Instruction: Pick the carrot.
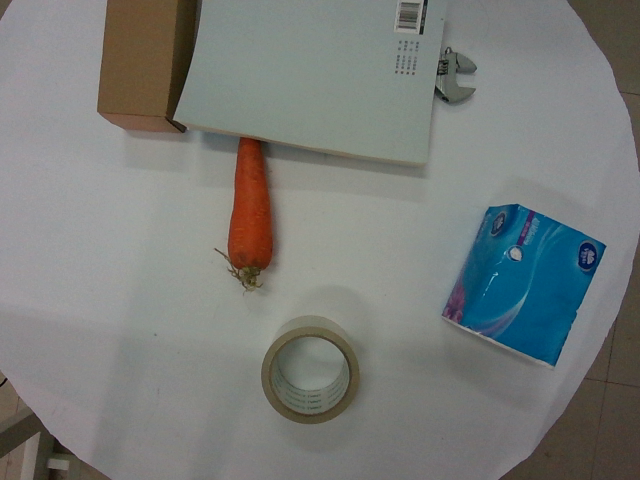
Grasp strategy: vertical